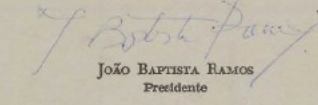
Signature of: joão batista ramos